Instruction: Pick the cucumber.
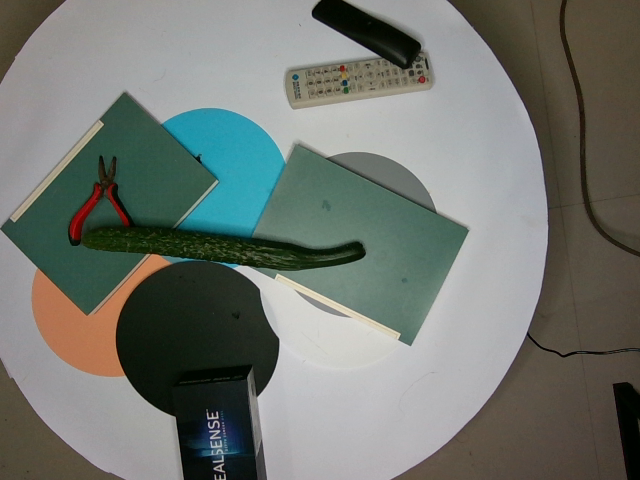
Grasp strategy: vertical